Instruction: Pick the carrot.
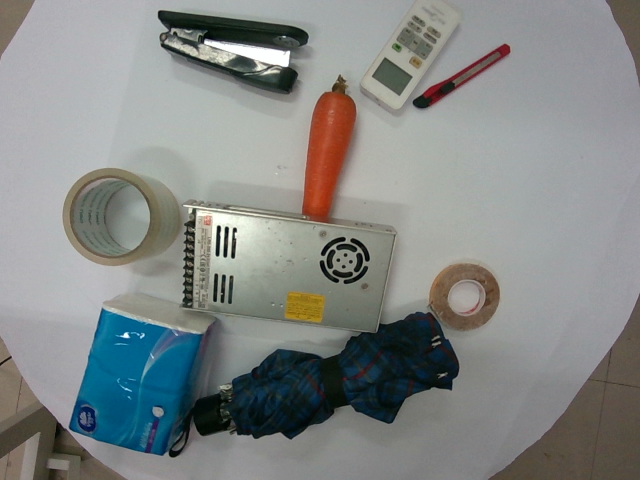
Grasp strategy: vertical